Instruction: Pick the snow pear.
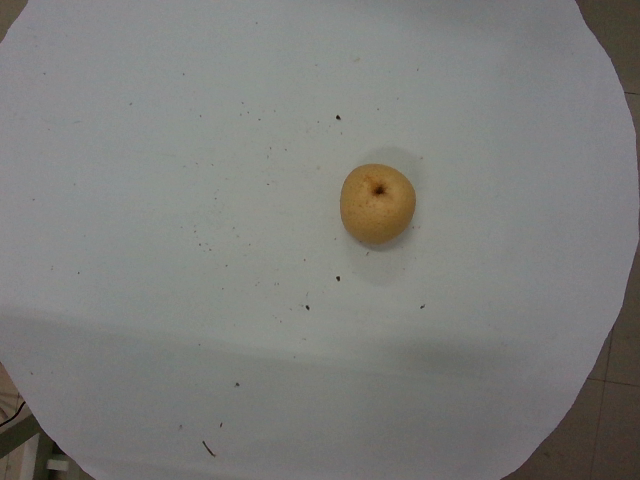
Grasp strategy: vertical